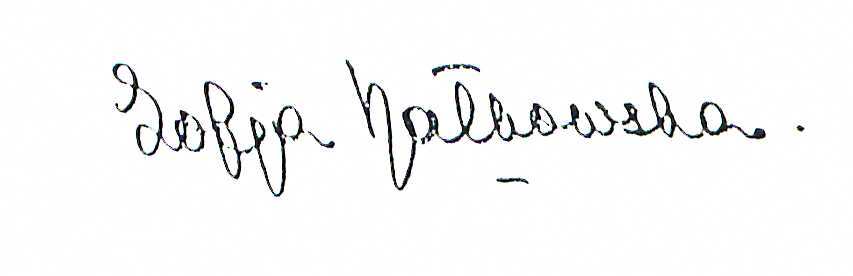
Signature of: zofia nałkowska